Question: Which state is mentioned in the document?
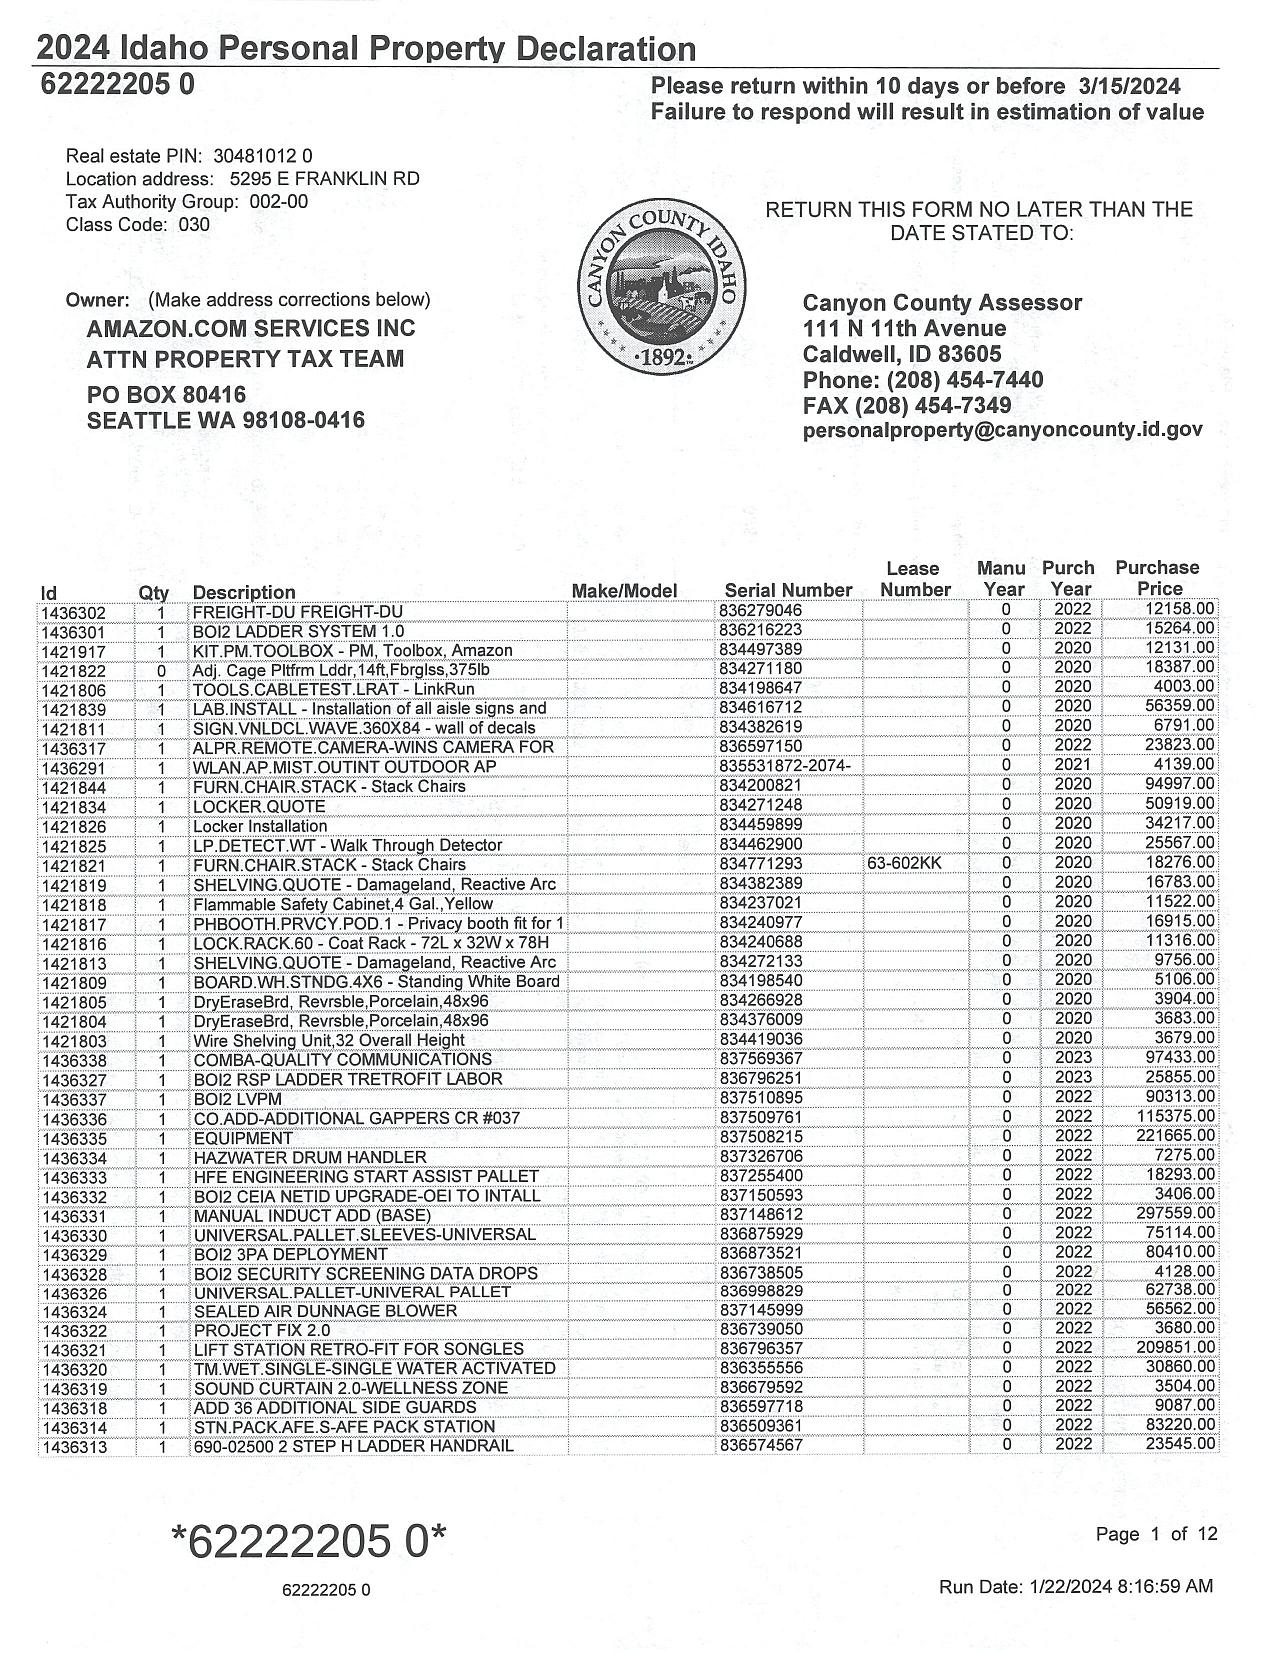
Answer: "Idaho"